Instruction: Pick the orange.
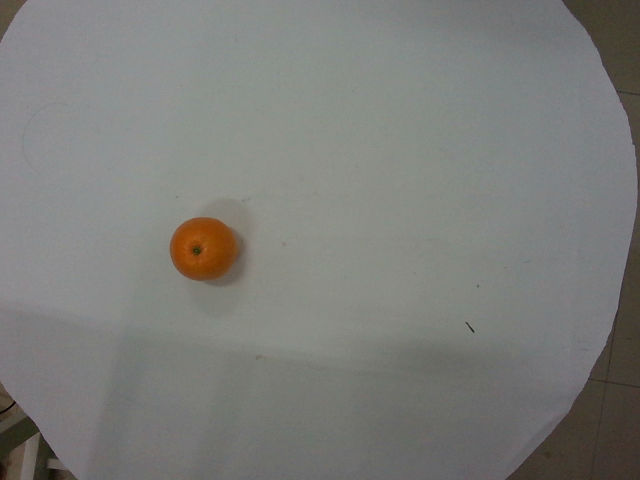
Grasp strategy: vertical